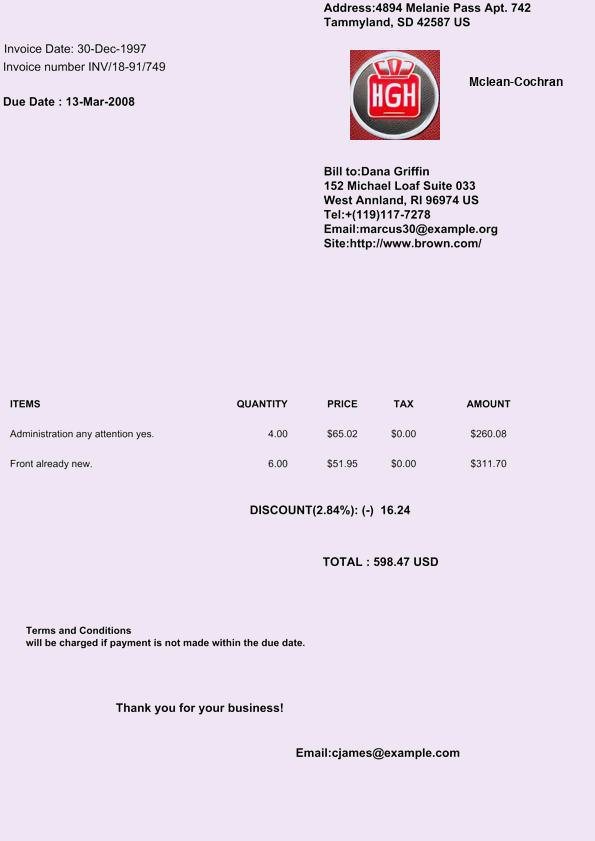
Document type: Invoice